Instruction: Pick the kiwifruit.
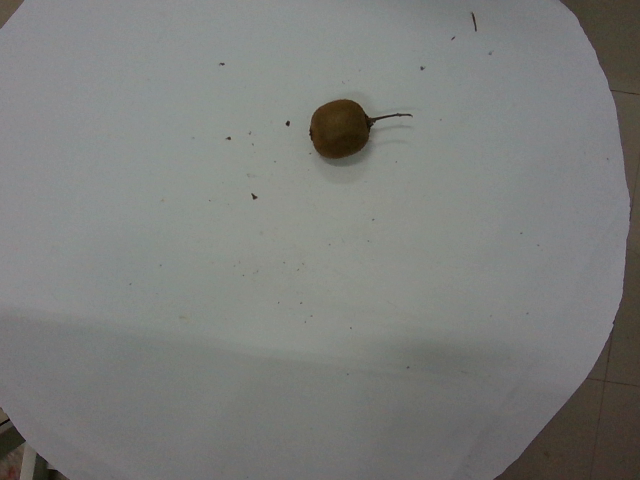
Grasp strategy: vertical